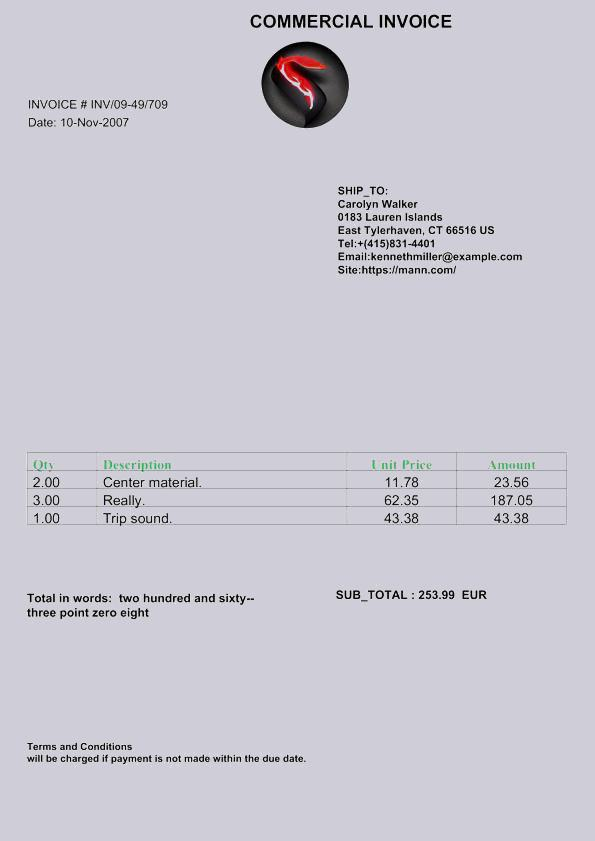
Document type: Invoice